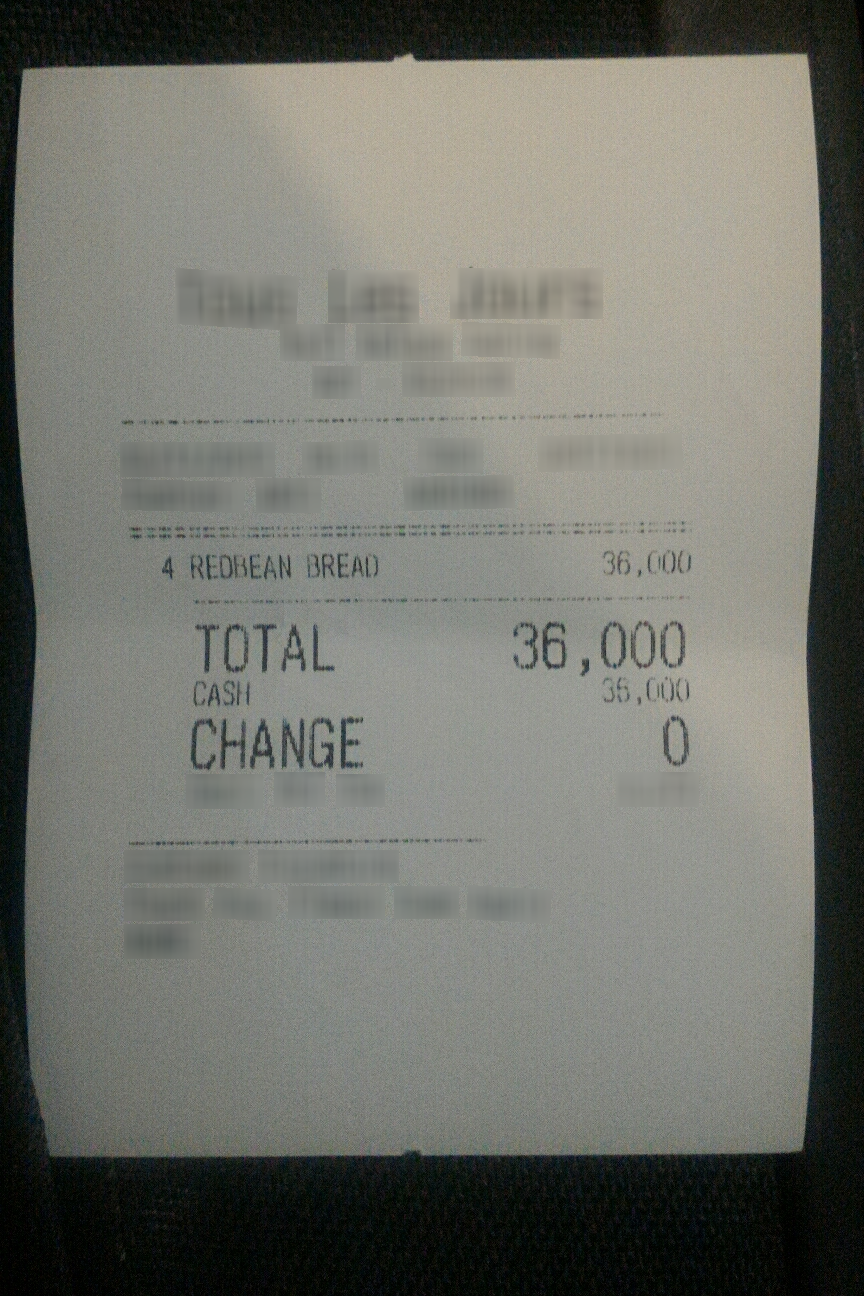
Extraction:
receipt: line_items: name: REDBEAN BREAD
price: 36,000
qty: 4
total: 36,000